Question: What is the earliest payment due date mentioned in the document?
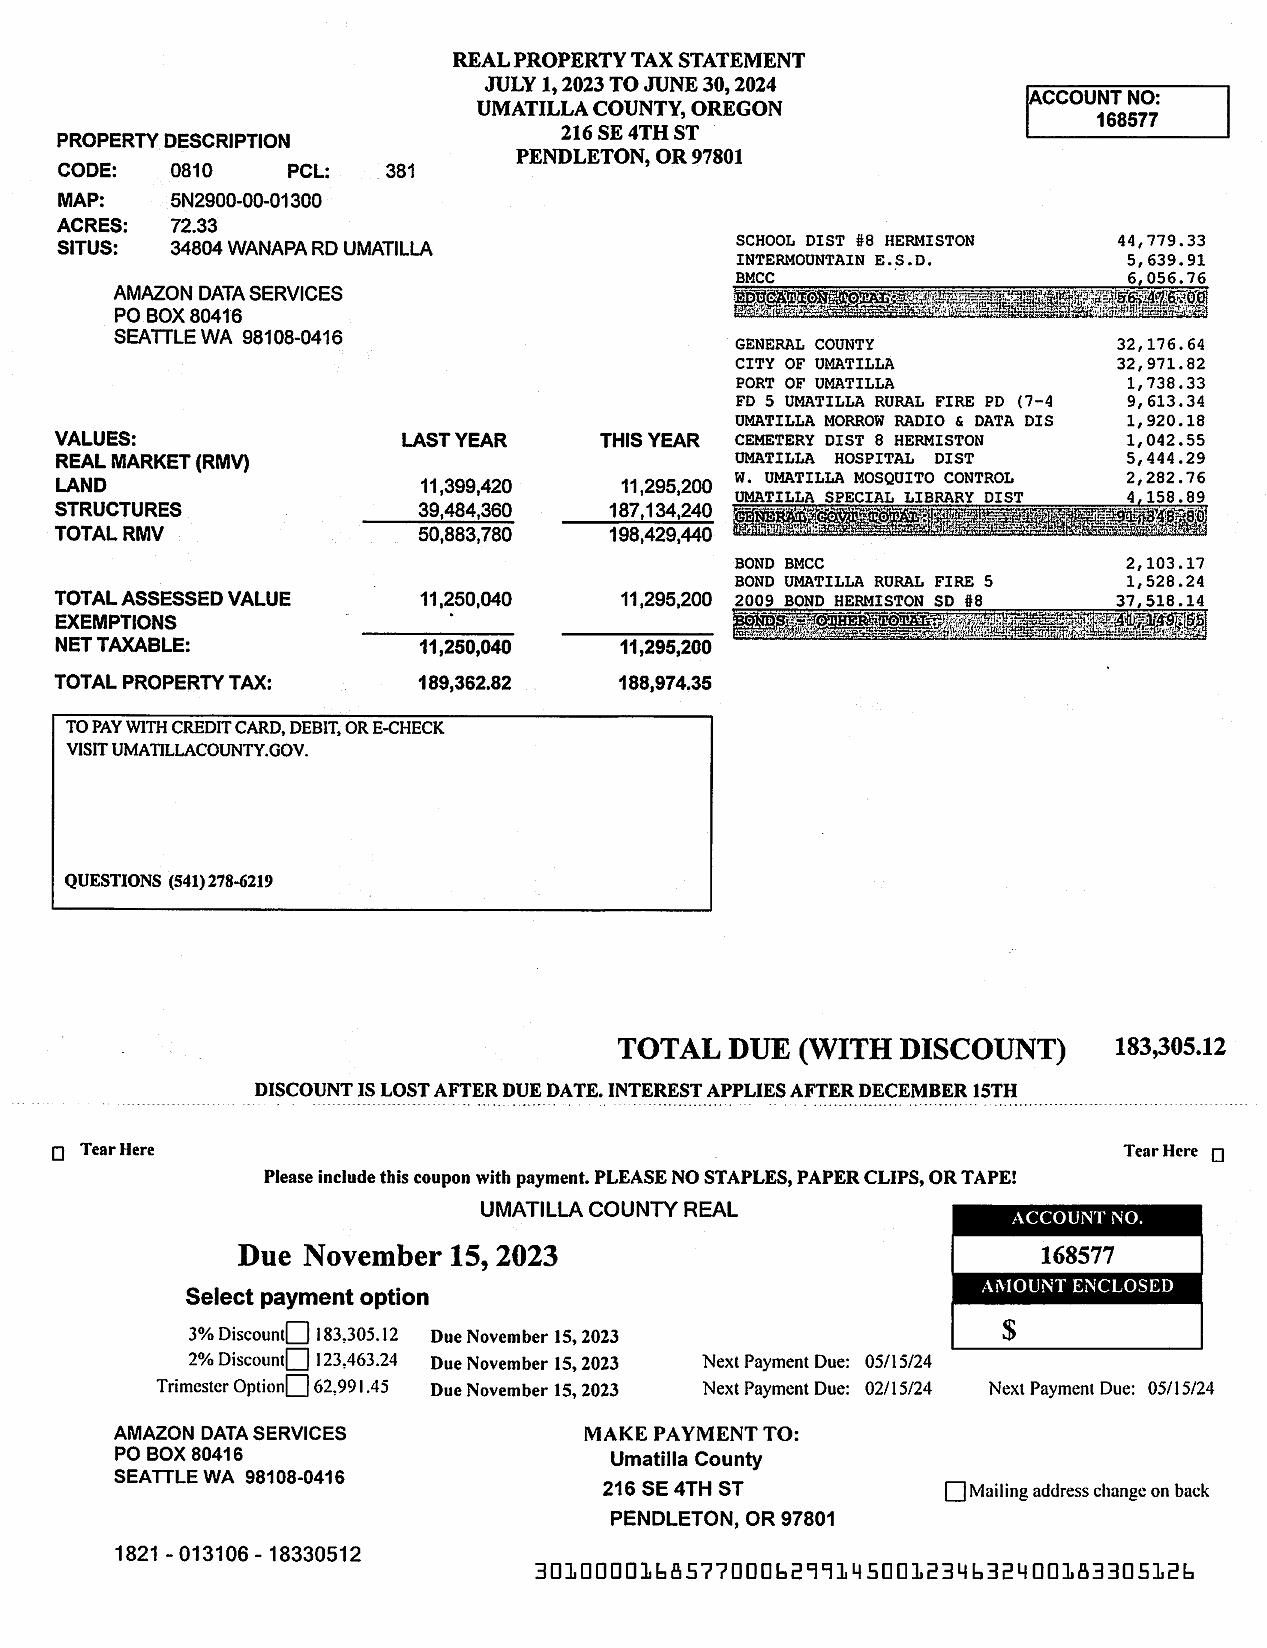
Answer: "15-Nov-23"